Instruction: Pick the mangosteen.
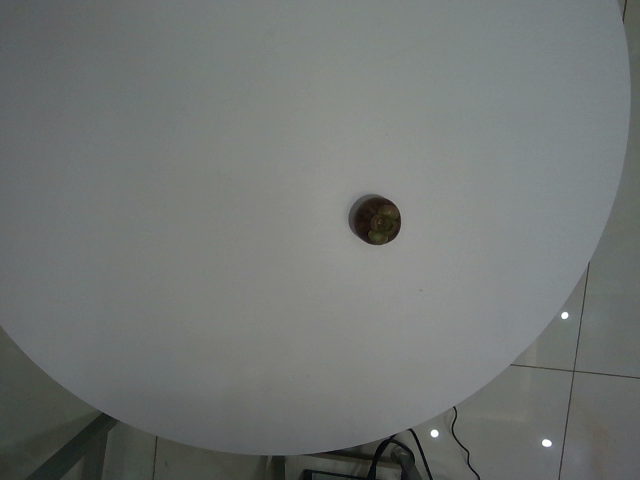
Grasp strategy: vertical